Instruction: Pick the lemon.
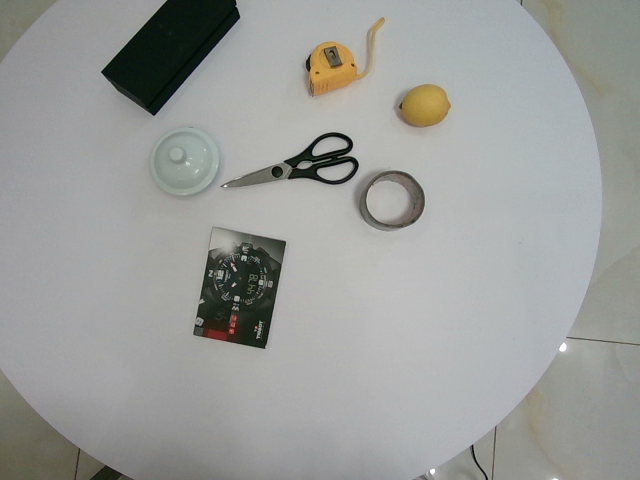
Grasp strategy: vertical